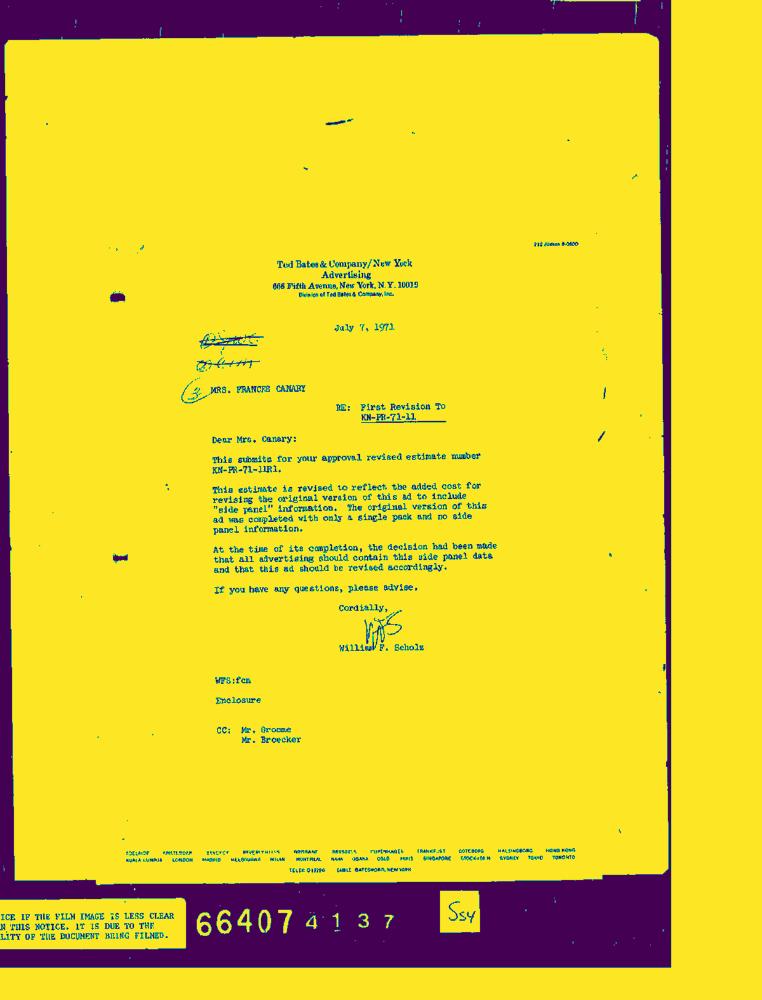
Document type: Letter-Doc